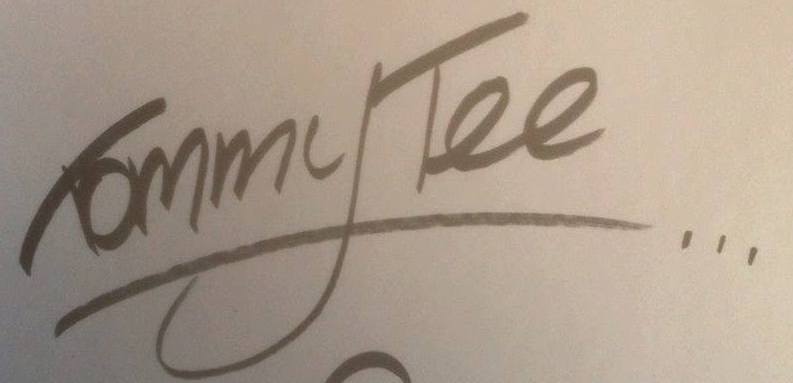
Signature of: tommy tee